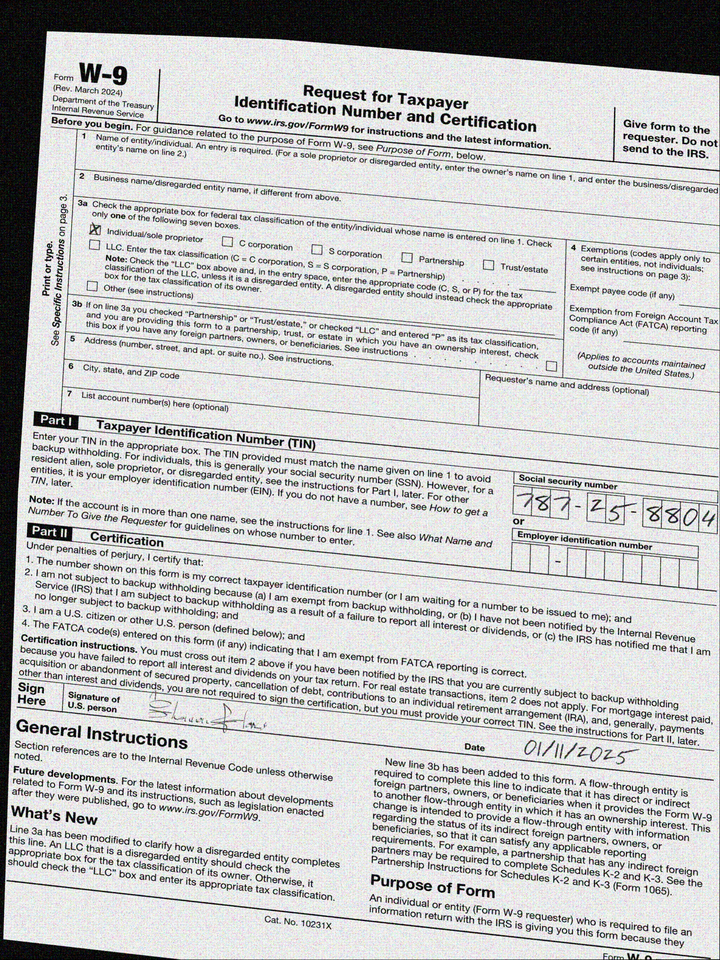
cbx: yes
ssn: 787258804
sdt: 01/11/2025